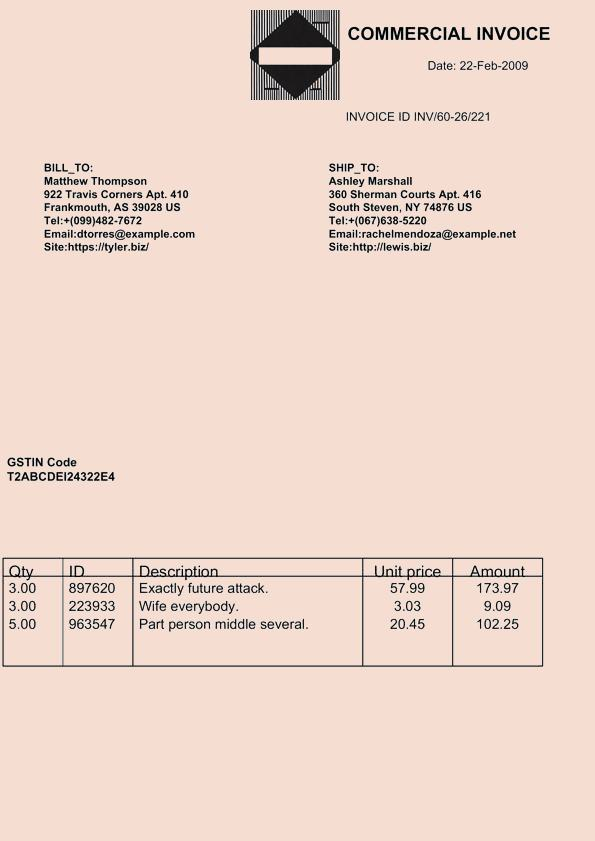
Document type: Invoice